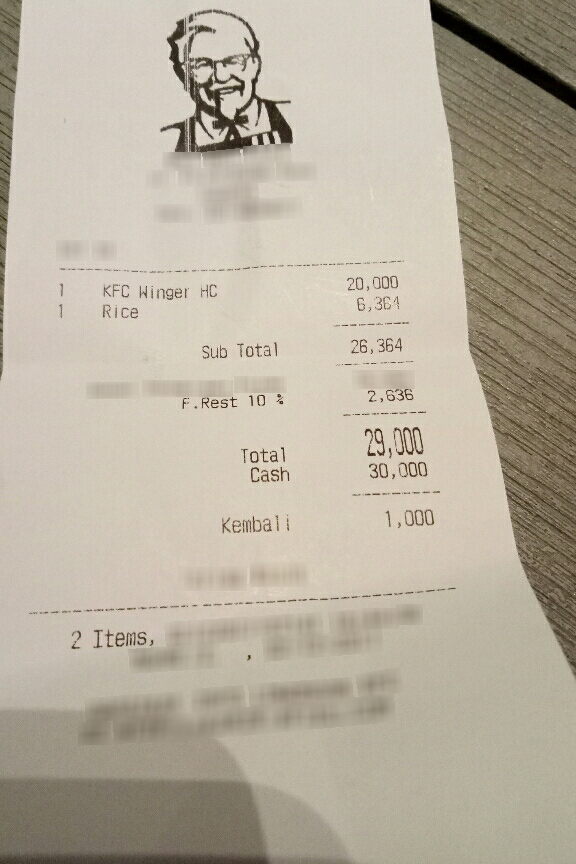
Extraction:
receipt: line_items: name: KFC Winger HC
price: 20,000
qty: 1
name: Rice
price: 6,364
qty: 1
subtotal: 26,364
tax: 2,636
total: 29,000